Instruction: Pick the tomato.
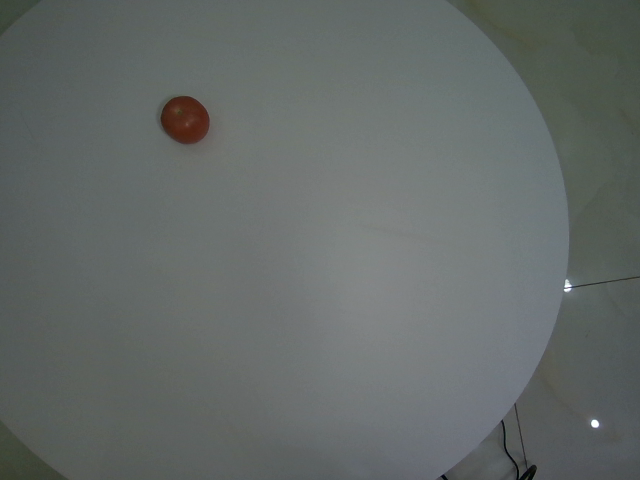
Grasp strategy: vertical